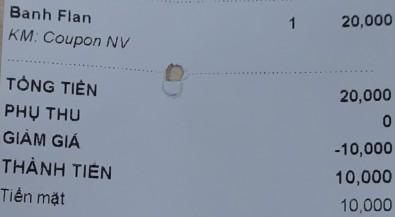
<table>
<tr>
<td>Banh Flan</td>
<td>1</td>
<td>20,000</td>
</tr>
</table>
KM: Coupon NV

TỔNG TIỀN 20,000
PHỤ THU 0
GIẢM GIÁ -10,000
THÀNH TIỀN 10,000
Tiền mặt 10,000